Question: What are the imaging findings?
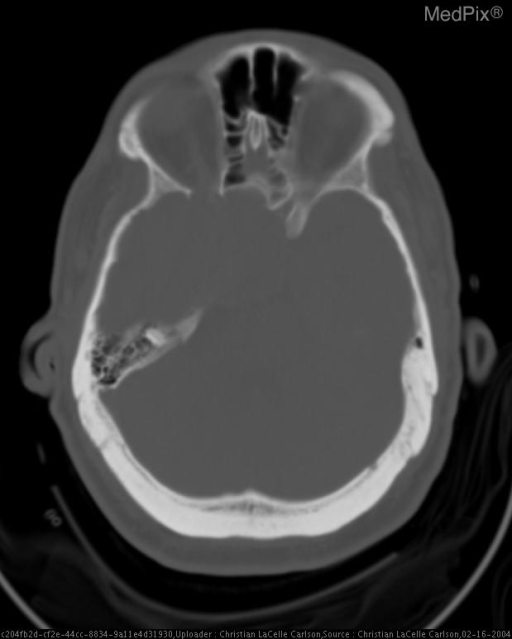
Answer: The imaging shows A large hyperdense extraaxial mass with hypodense cystic regions fills the right middle cranial fossa in the area of the sphenoid ridge.  The mass involves the skull base and indents the right frontotemporal parenchyma with local mass-effect and edema with protrusion into the right lateral ventricle and compression of the upper aspect of the right midbrain.  Basal cisterns and lateral ventricles remain open.  There has been bony remodeling and scalloping of the skull base.  Calcification and hyperostosis are also present.  There is no evidence of acute intracranial hemorrhage. A large hyperdense extraaxial mass with hypodense cystic regions fills the right middle cranial fossa in the area of the sphenoid ridge.  The mass involves the skull base and indents the right frontotemporal parenchyma with local mass-effect and edema with protrusion into the right lateral ventricle and compression of the upper aspect of the right midbrain.  Basal cisterns and lateral ventricles remain open.  There has been bony remodeling and scalloping of the skull base.  Calcification and hyperostosis are also present.  There is no evidence of acute intracranial hemorrhage..